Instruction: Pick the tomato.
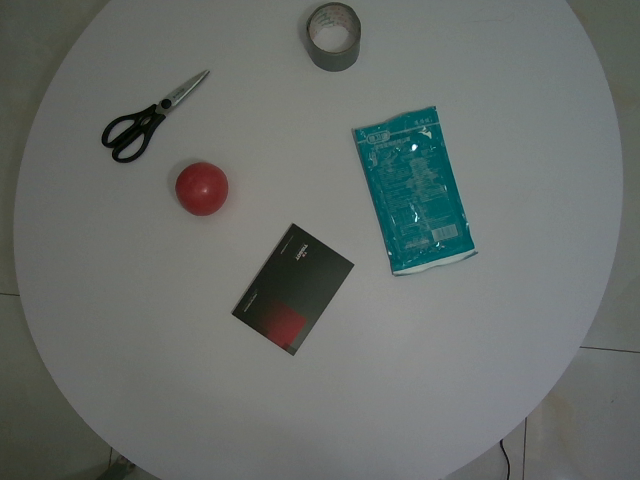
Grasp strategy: vertical